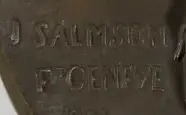
Signature of: jean jules salmson